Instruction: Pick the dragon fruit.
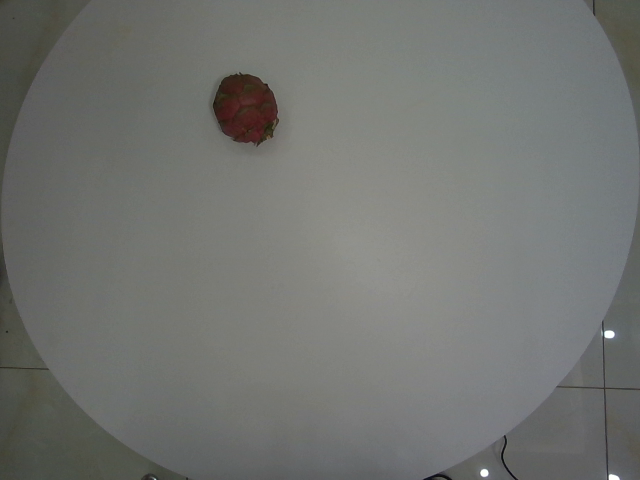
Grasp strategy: vertical